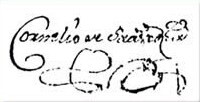
Signature of: cornelio saavedra